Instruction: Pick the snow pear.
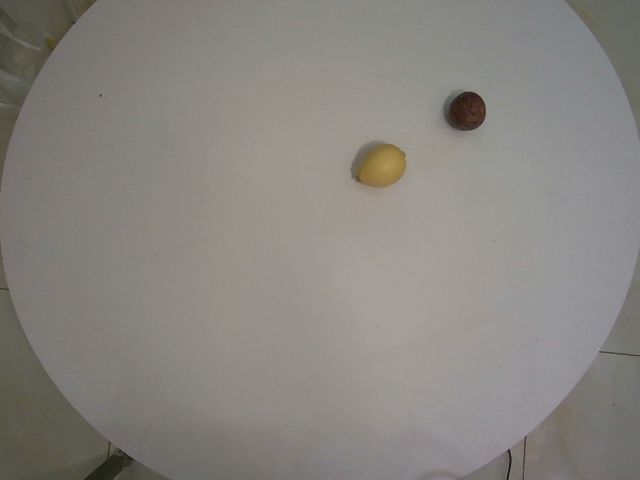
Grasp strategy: vertical